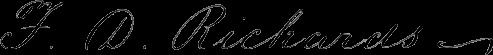
Signature of: franklin d richards